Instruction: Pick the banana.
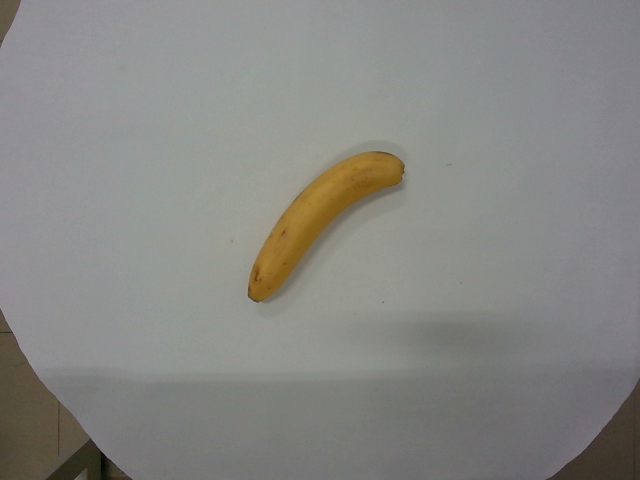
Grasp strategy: vertical